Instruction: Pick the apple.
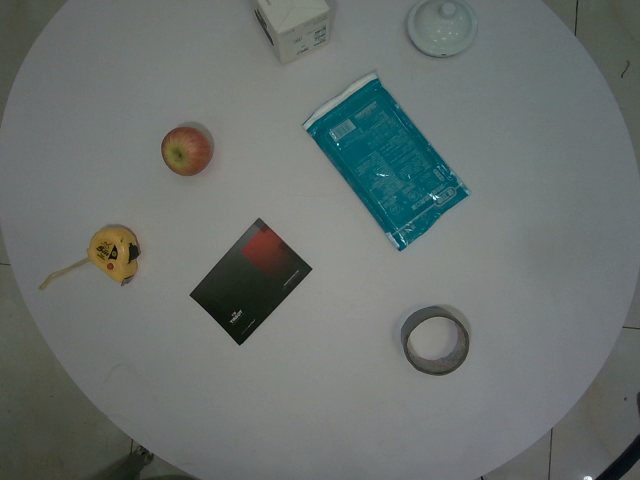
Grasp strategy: vertical